Question: By what date must an appeal be filed according to the document?
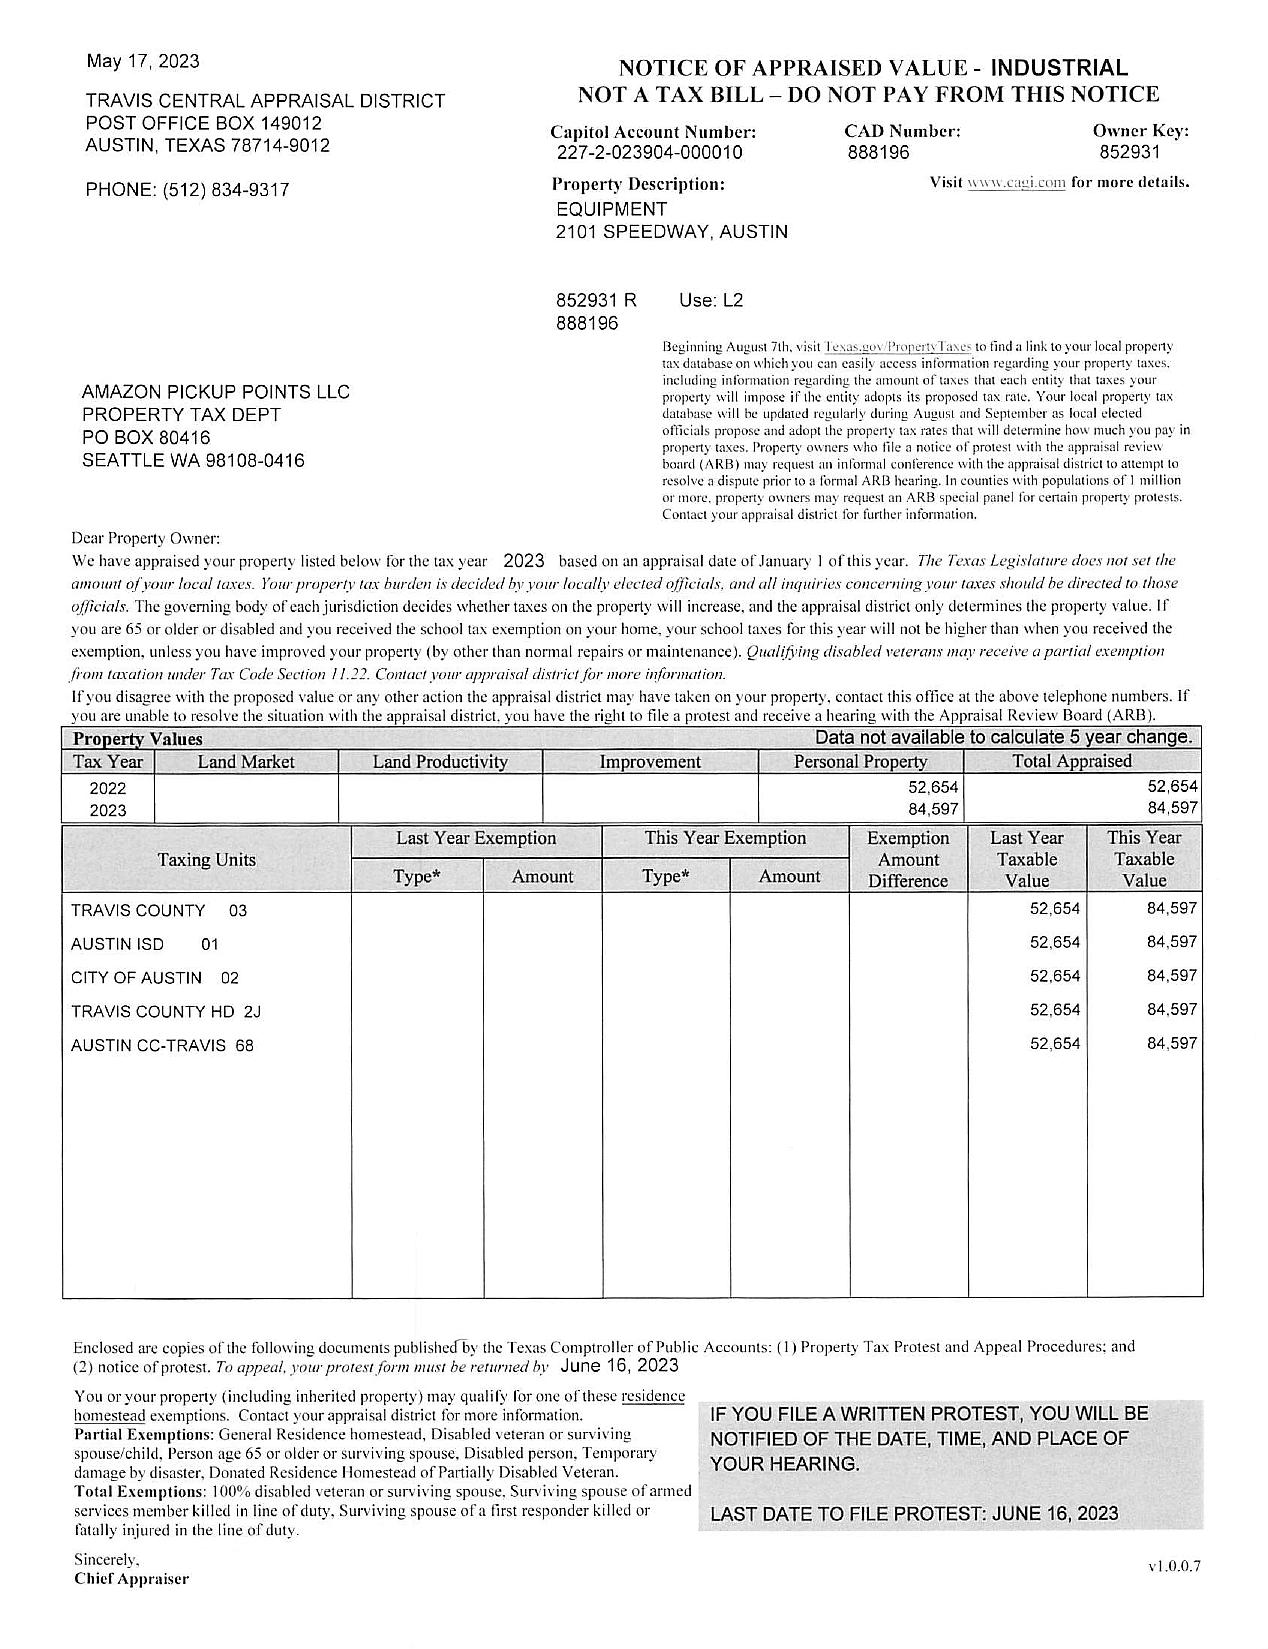
Answer: "16-Jun-23"